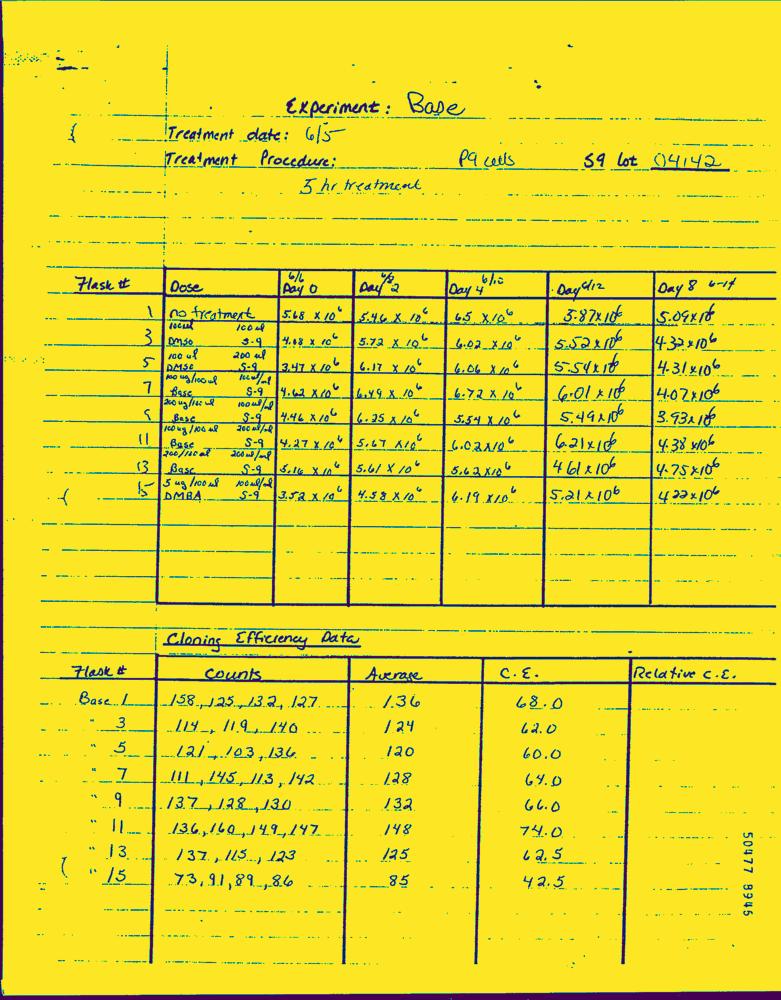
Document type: Hand-Written